Question: What jurisdiction, city, or county is the document associated with?
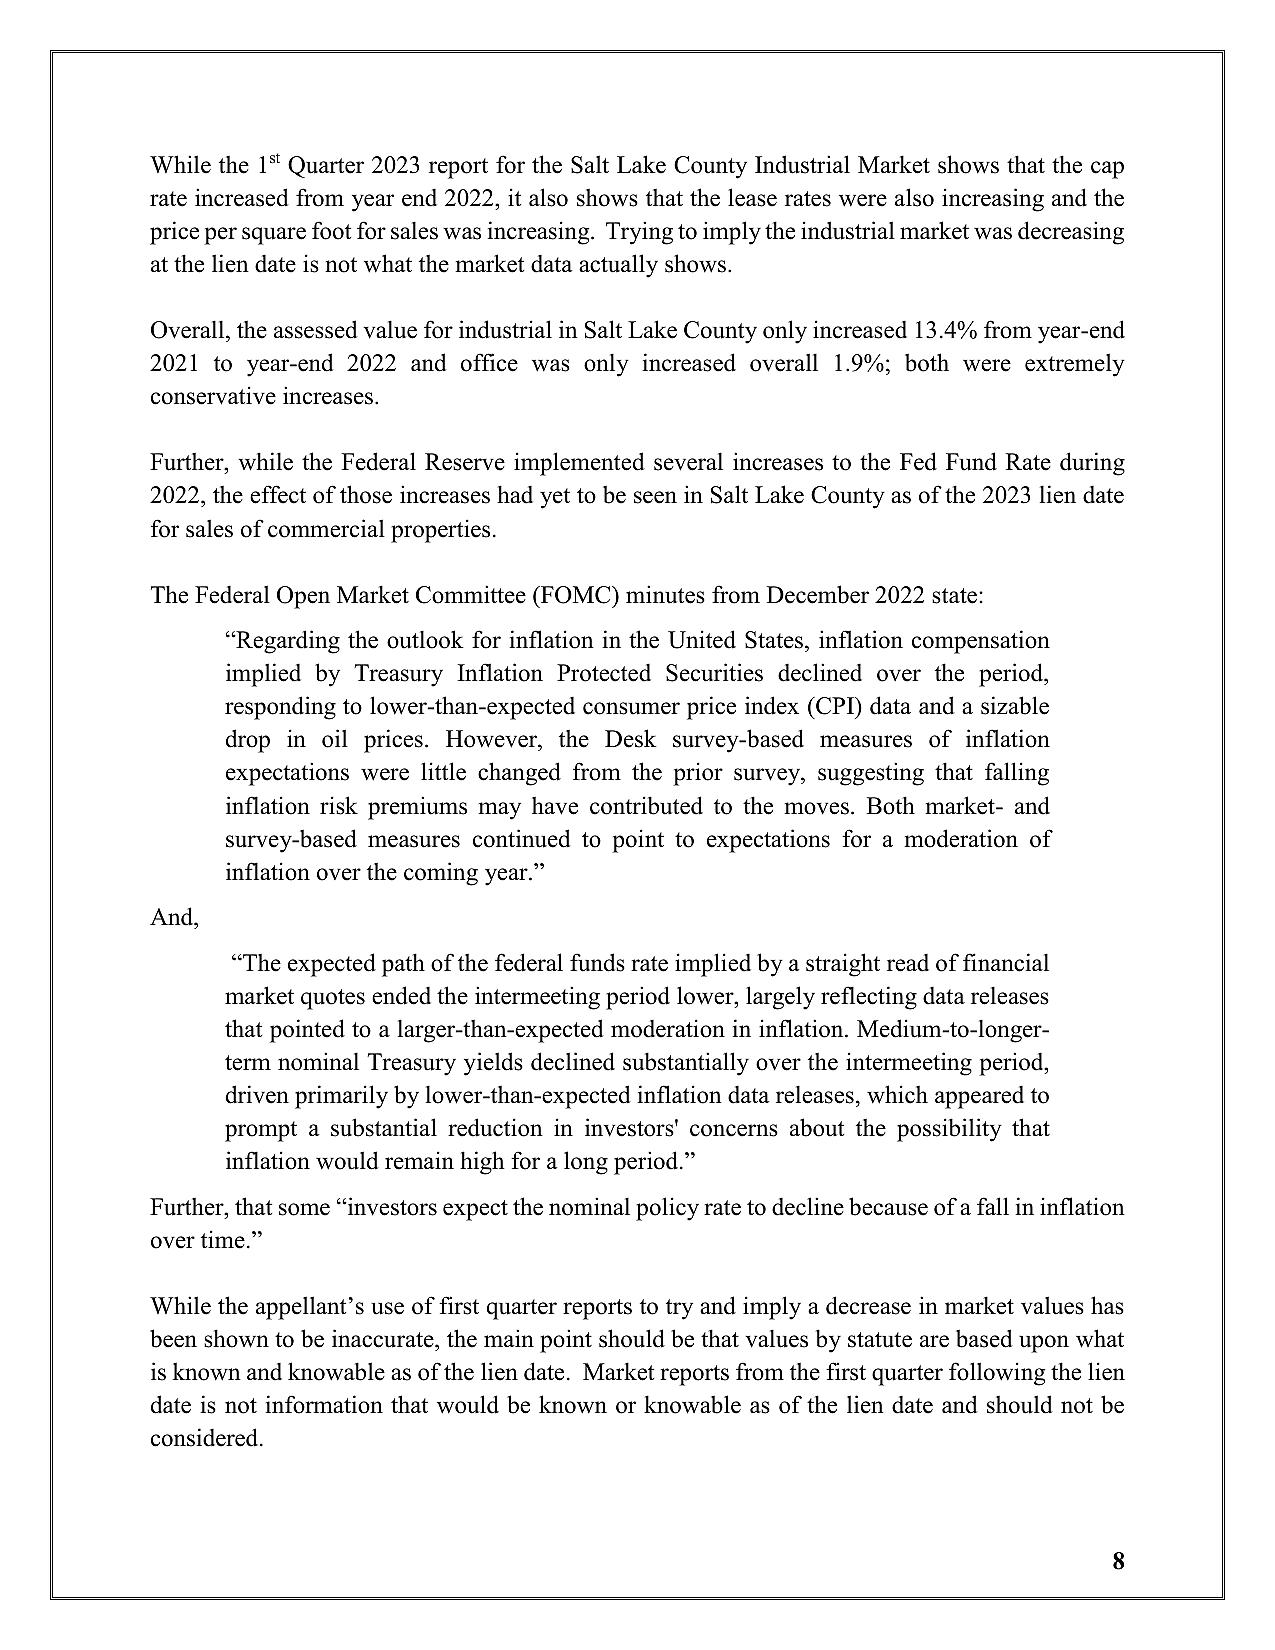
Answer: "Salt Lake County"